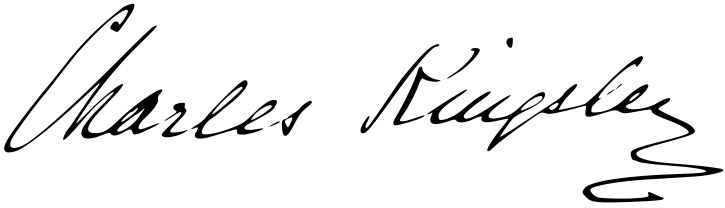
Signature of: charles kingsley